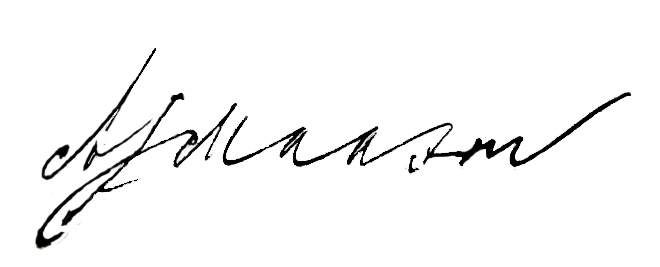
Signature of: andré maasen